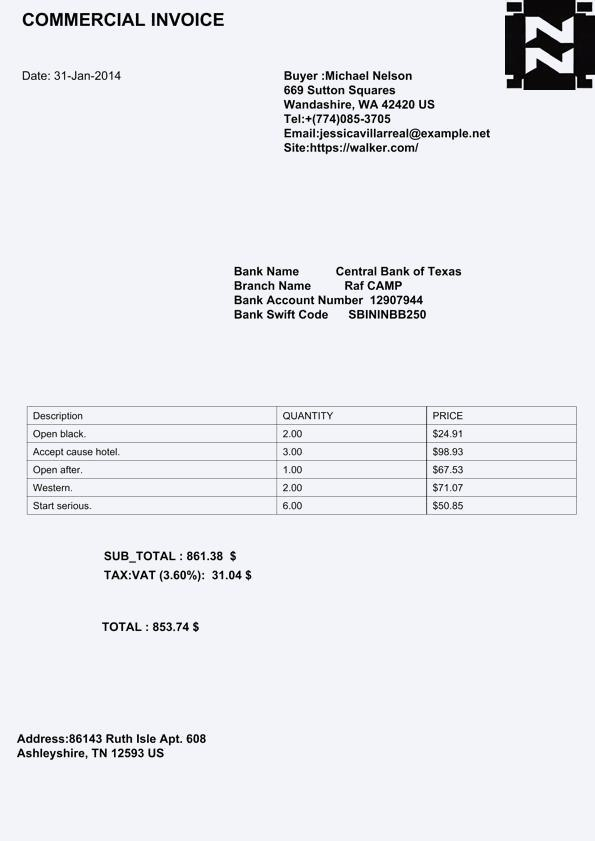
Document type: Invoice